Question: What could the diagnosis suggest?
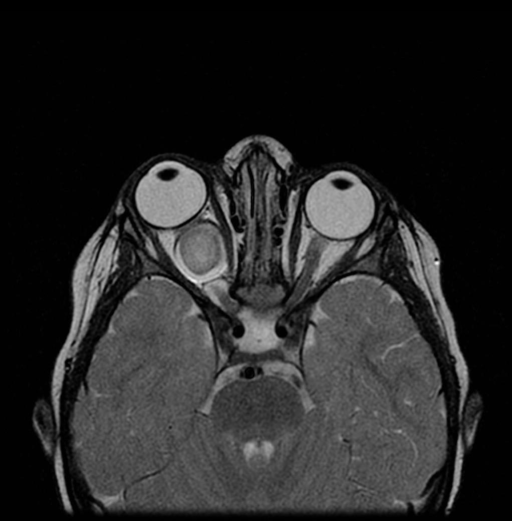
Answer: The possible diagnosis includes Most Common Orbital Malignancies of Children:
Rhabdomyosarcoma (Primary)
Neuroblastoma (usually metastatic)
Retinoblastoma (intraocular)
Most Common Orbital Masses:
Benign cysts (Teratoma, dermoid, epidermoid, congenital cystic eye)
Vascular lesions (capillary hemangioma, cavernous hemangioma, AVM, lymphangioma)
Neurogenic Orbital Masses of Children:
Optic nerve glioma
Optic sheath meningioma
Sphenoid wing meningioma
Schwannoma
Neurofibroma
Less Common Considerations:
Langerhans’ Cell Histiocytosis
Lacrimal gland lesions (cysts, tumors)
Inflammatory process or infection.